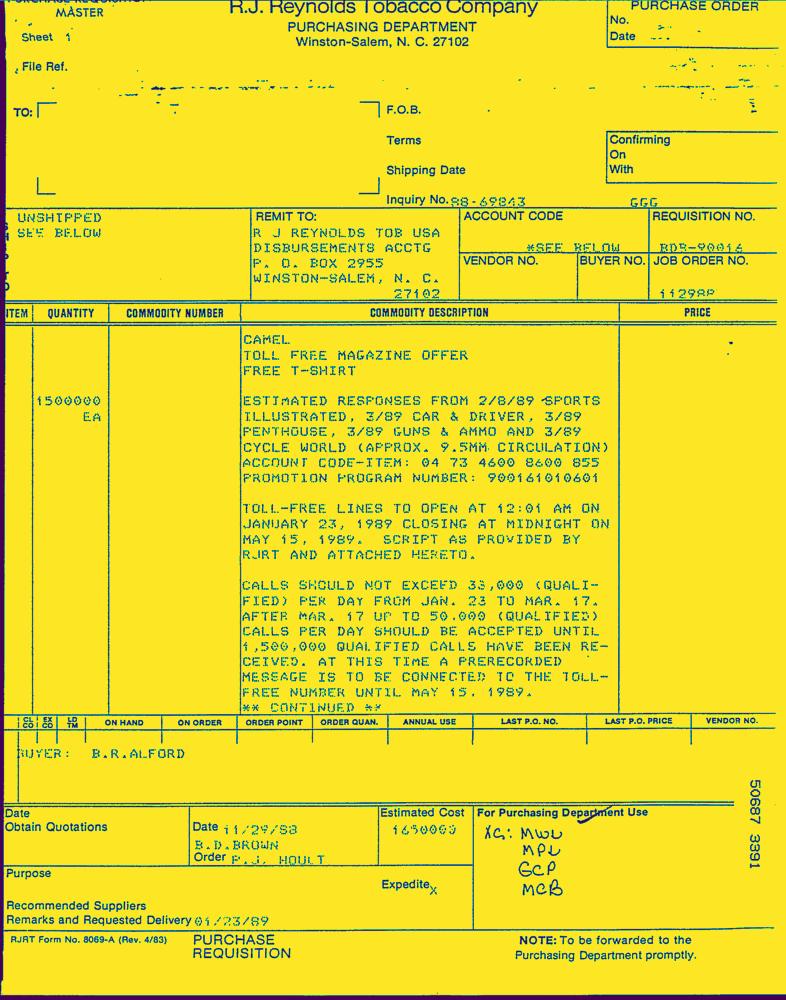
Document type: Invoice-Doc